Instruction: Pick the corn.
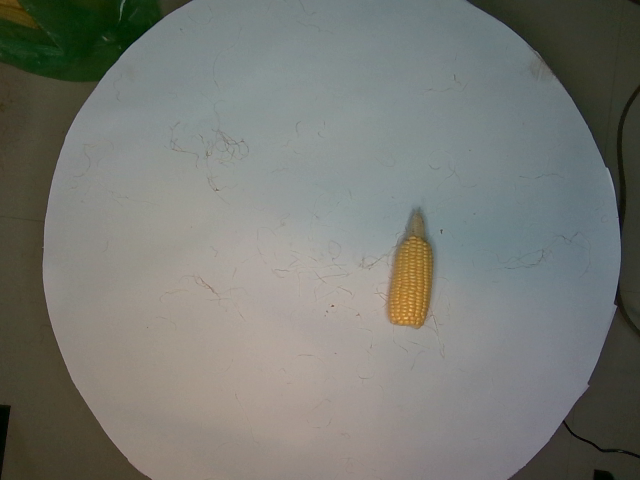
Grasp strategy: vertical